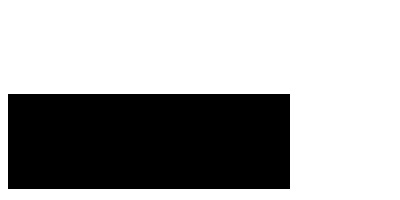
Signature of: julie greenwald